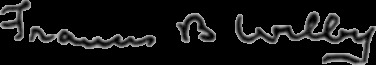
Signature of: francis bowditch wilby